Question: What was observed in the imaging?
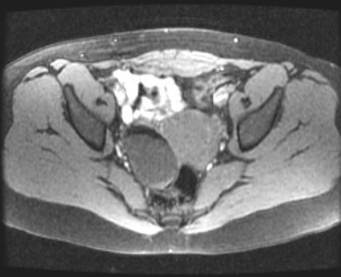
Answer: The imaging shows Ultrasound of the pelvis demonstrates a large right adnexal mass with predominantly hyperechoic echotexture.

MRI demonstrates a right ovarian cystic mass with predominantly expected homogeneously high T2 signal, with a rind of high T1/T2 signal in the anterior surface which becomes dark on fat-saturation images.  This clearly demonstrates the fatty component of what is most likely a benign cystic teratoma. MRI demonstrates a right ovarian cystic mass with predominantly expected homogeneously high T2 signal, with a rind of high T1/T2 signal in the anterior surface which becomes dark on fat-saturation images.  This clearly demonstrates the fatty component of what is most likely a benign cystic teratoma..